Question: What is the suspected problem?
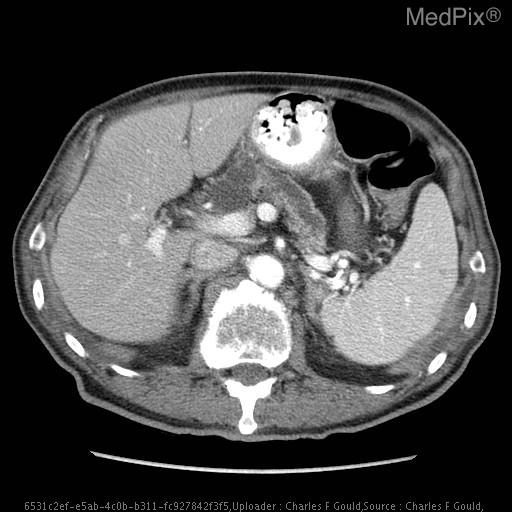
Answer: The findings suggest Lobulated multicystic lesion which involves the pancreatic head and uncinate process, predominantly.  The main pancreatic duct is dilated to 10mm and there is also branch duct involvement within the pancreatic body.  No mural nodules or solid masses are identified.. Lobulated multicystic lesion which involves the pancreatic head and uncinate process, predominantly.  The main pancreatic duct is dilated to 10mm and there is branch duct involvement within the pancreatic body.  No mural nodules or solid masses are identified.. The patient might have a history of 79 y/o white male, preoperative evaluation pending CABG.  History of hypertension, hyperlipidemia and diabetes.  Recent 50 lb weight loss..